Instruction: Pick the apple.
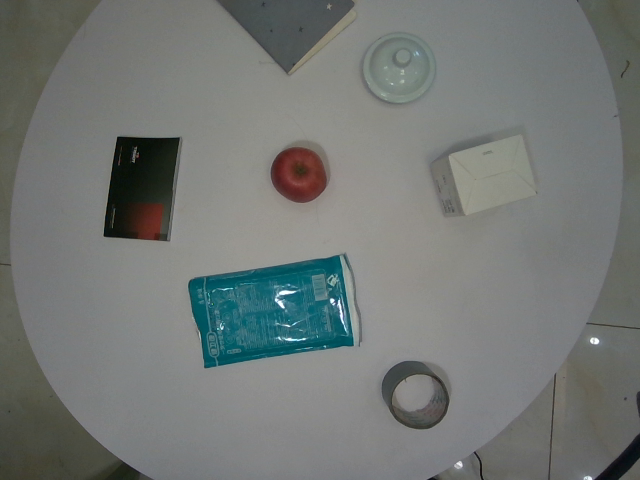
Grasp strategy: vertical